Question: Which state is mentioned in the document?
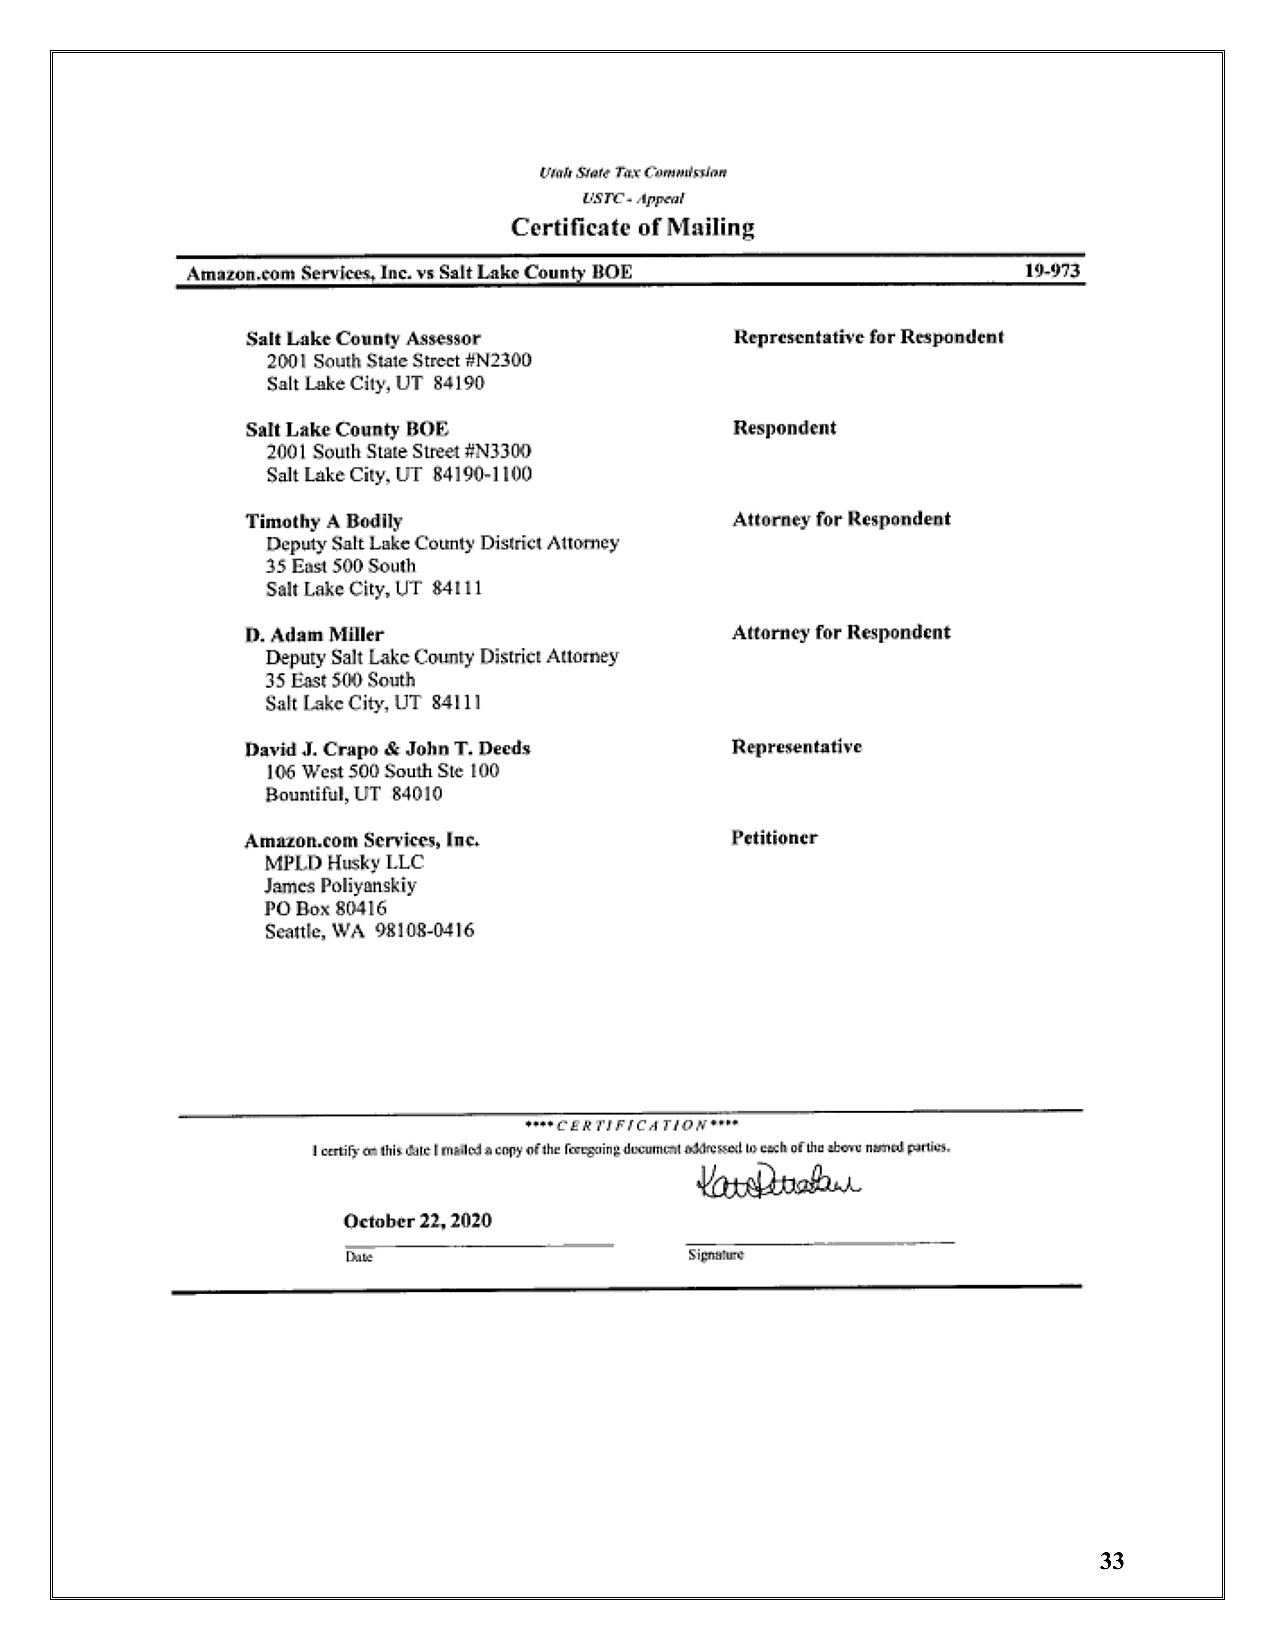
Answer: "Utah"